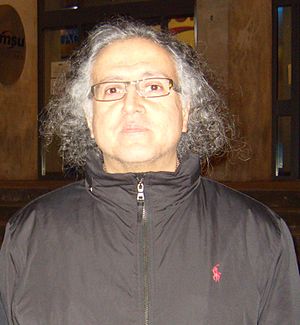
English: Dr As'ad AbuKhalil العربية: أسعد أبو خليل (مواليد 1960) هو بروفيسور لبناني-أمريكي في مجال العلوم السياسية